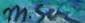
Signature of: marie schnür